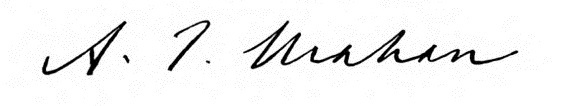
Signature of: alfred thayer maan